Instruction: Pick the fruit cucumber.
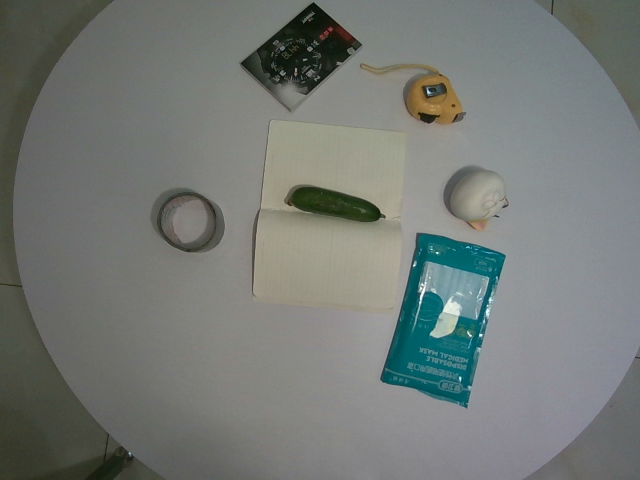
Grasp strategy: vertical